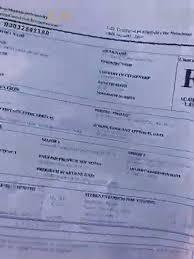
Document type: Invoice